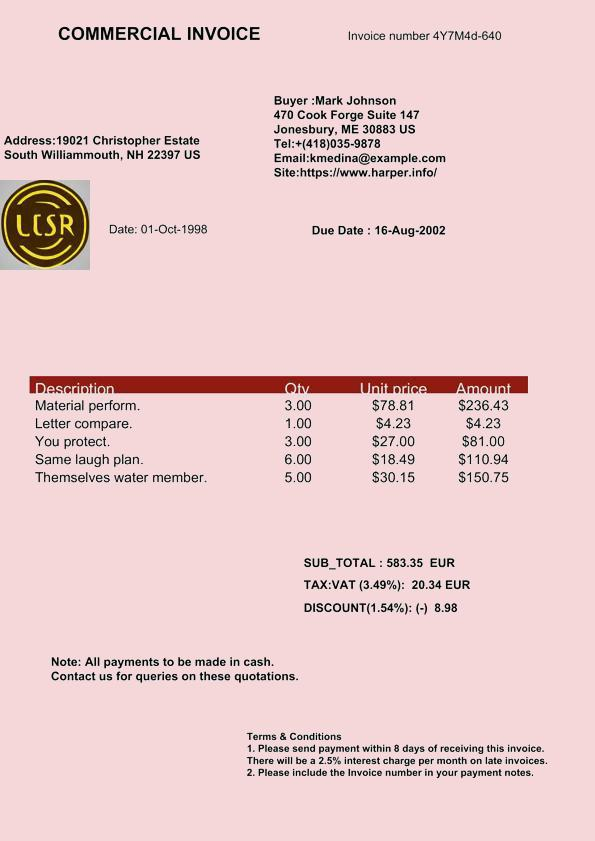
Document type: Invoice